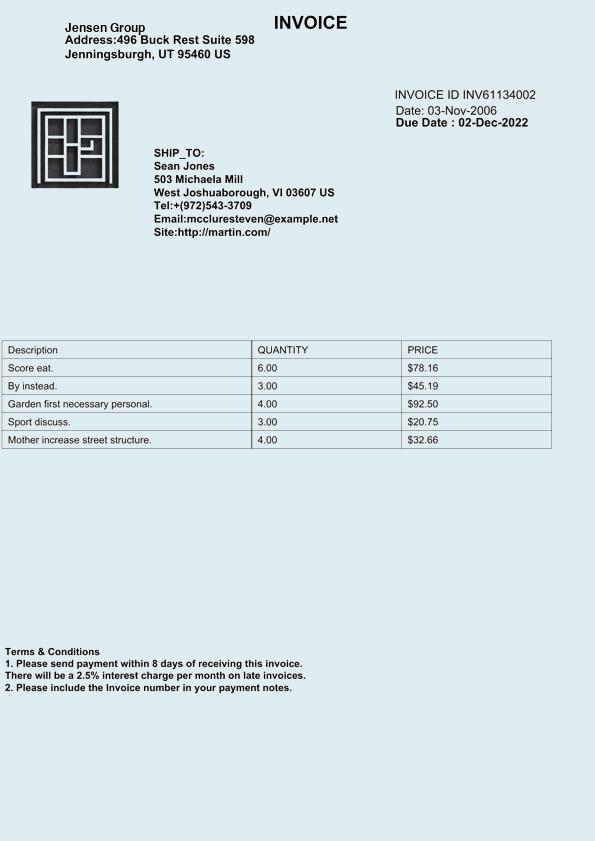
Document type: Invoice